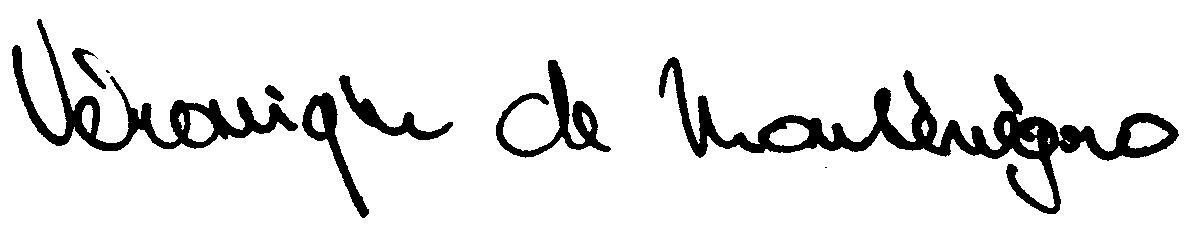
Signature of: véronique haillot canas da silva